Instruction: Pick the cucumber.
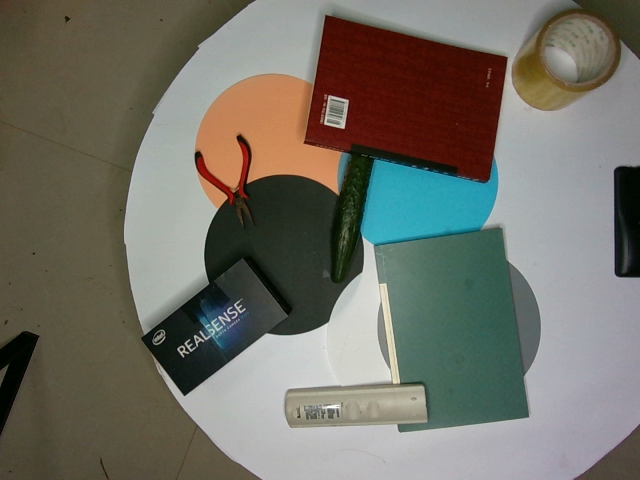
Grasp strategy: vertical